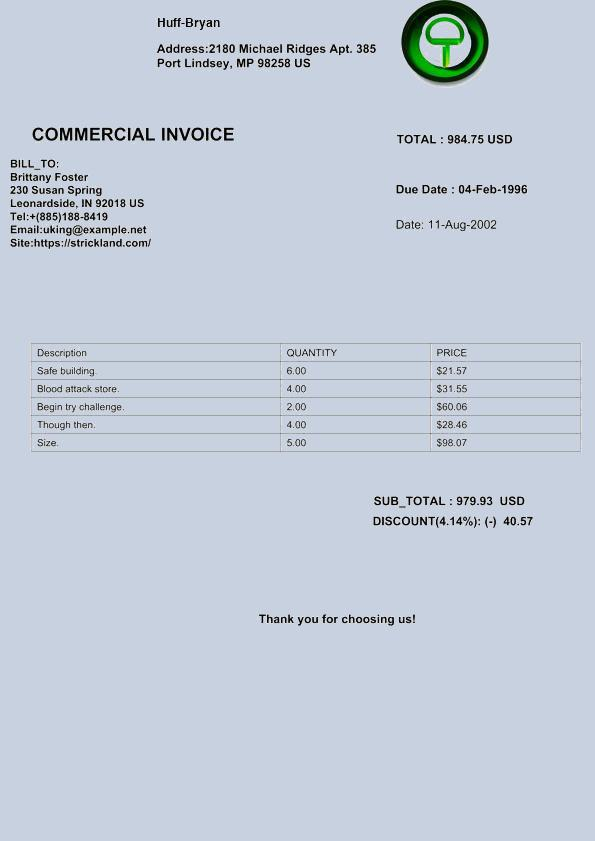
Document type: Invoice